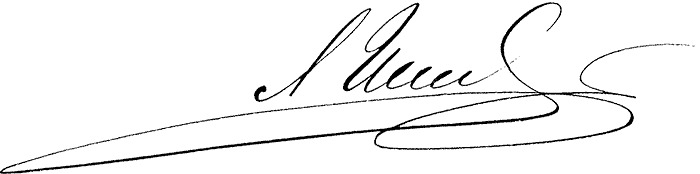
Signature of: aleksander shile